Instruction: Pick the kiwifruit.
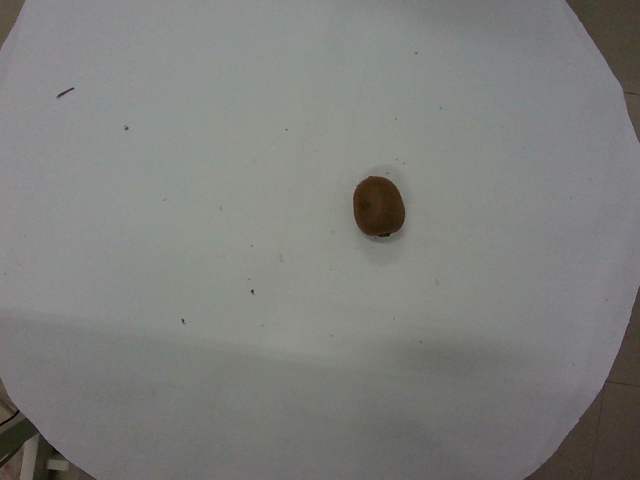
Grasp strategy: vertical